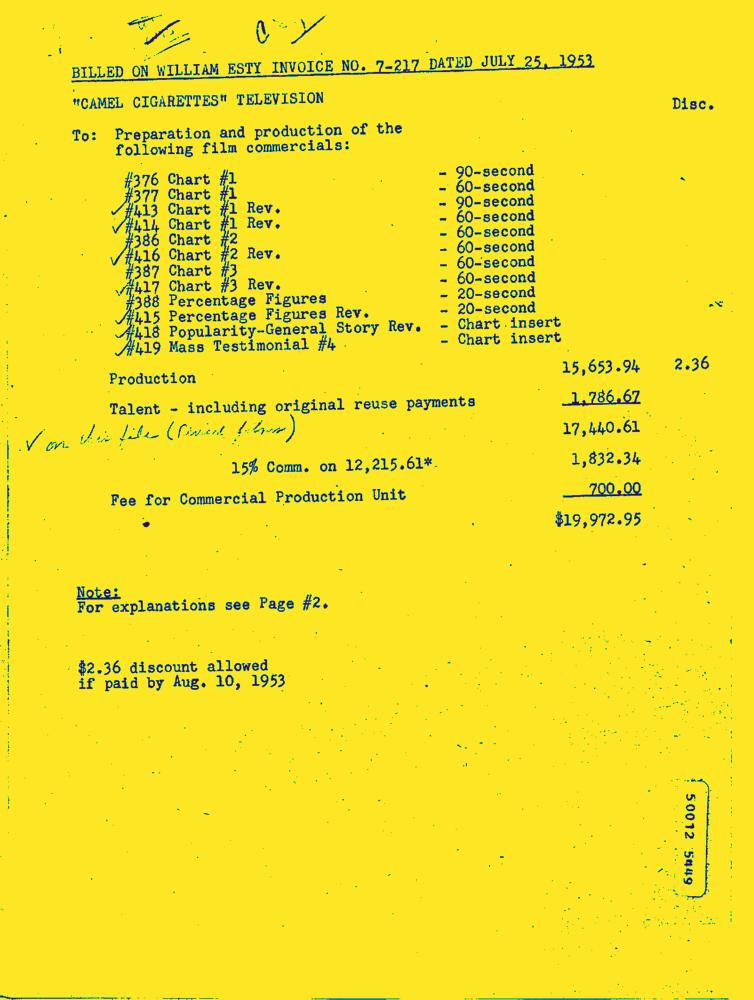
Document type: Invoice-Doc